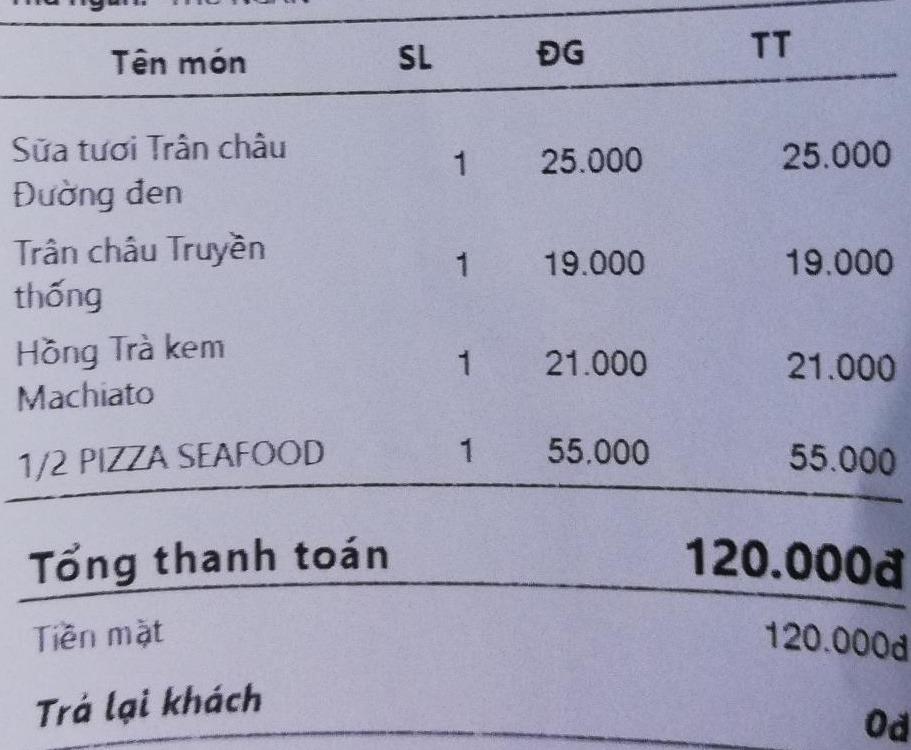
<table>
<tr>
<th>Tên món</th>
<th>SL</th>
<th>ĐG</th>
<th>TT</th>
</tr>
<tr>
<td>Sữa tươi Trân châu Đường đen</td>
<td>1</td>
<td>25.000</td>
<td>25.000</td>
</tr>
<tr>
<td>Trân châu Truyền thống</td>
<td>1</td>
<td>19.000</td>
<td>19.000</td>
</tr>
<tr>
<td>Hồng Trà kem Machiato</td>
<td>1</td>
<td>21.000</td>
<td>21.000</td>
</tr>
<tr>
<td>1/2 PIZZA SEAFOOD</td>
<td>1</td>
<td>55.000</td>
<td>55.000</td>
</tr>
</table>

Tổng thanh toán 120.000đ
Tiền mặt 120.000đ
Trả lại khách 0đ